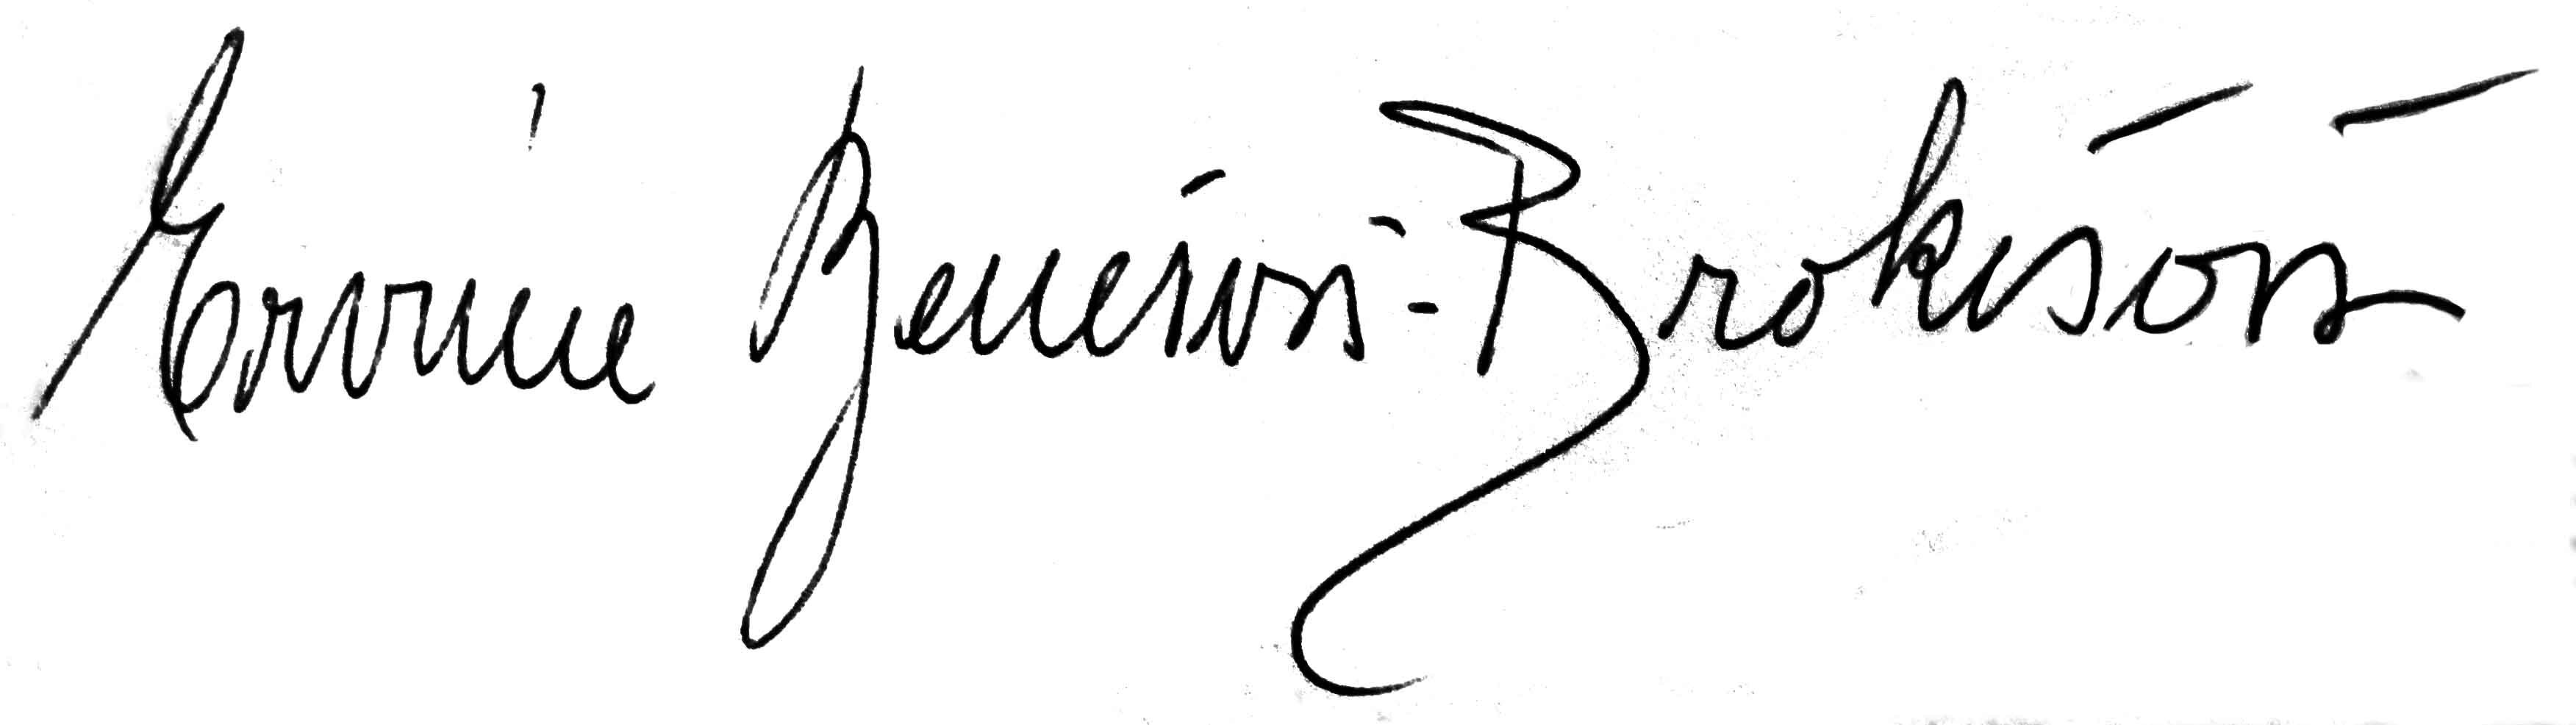
Signature of: ervína brokešová